Question: What jurisdiction, city, or county is the document associated with?
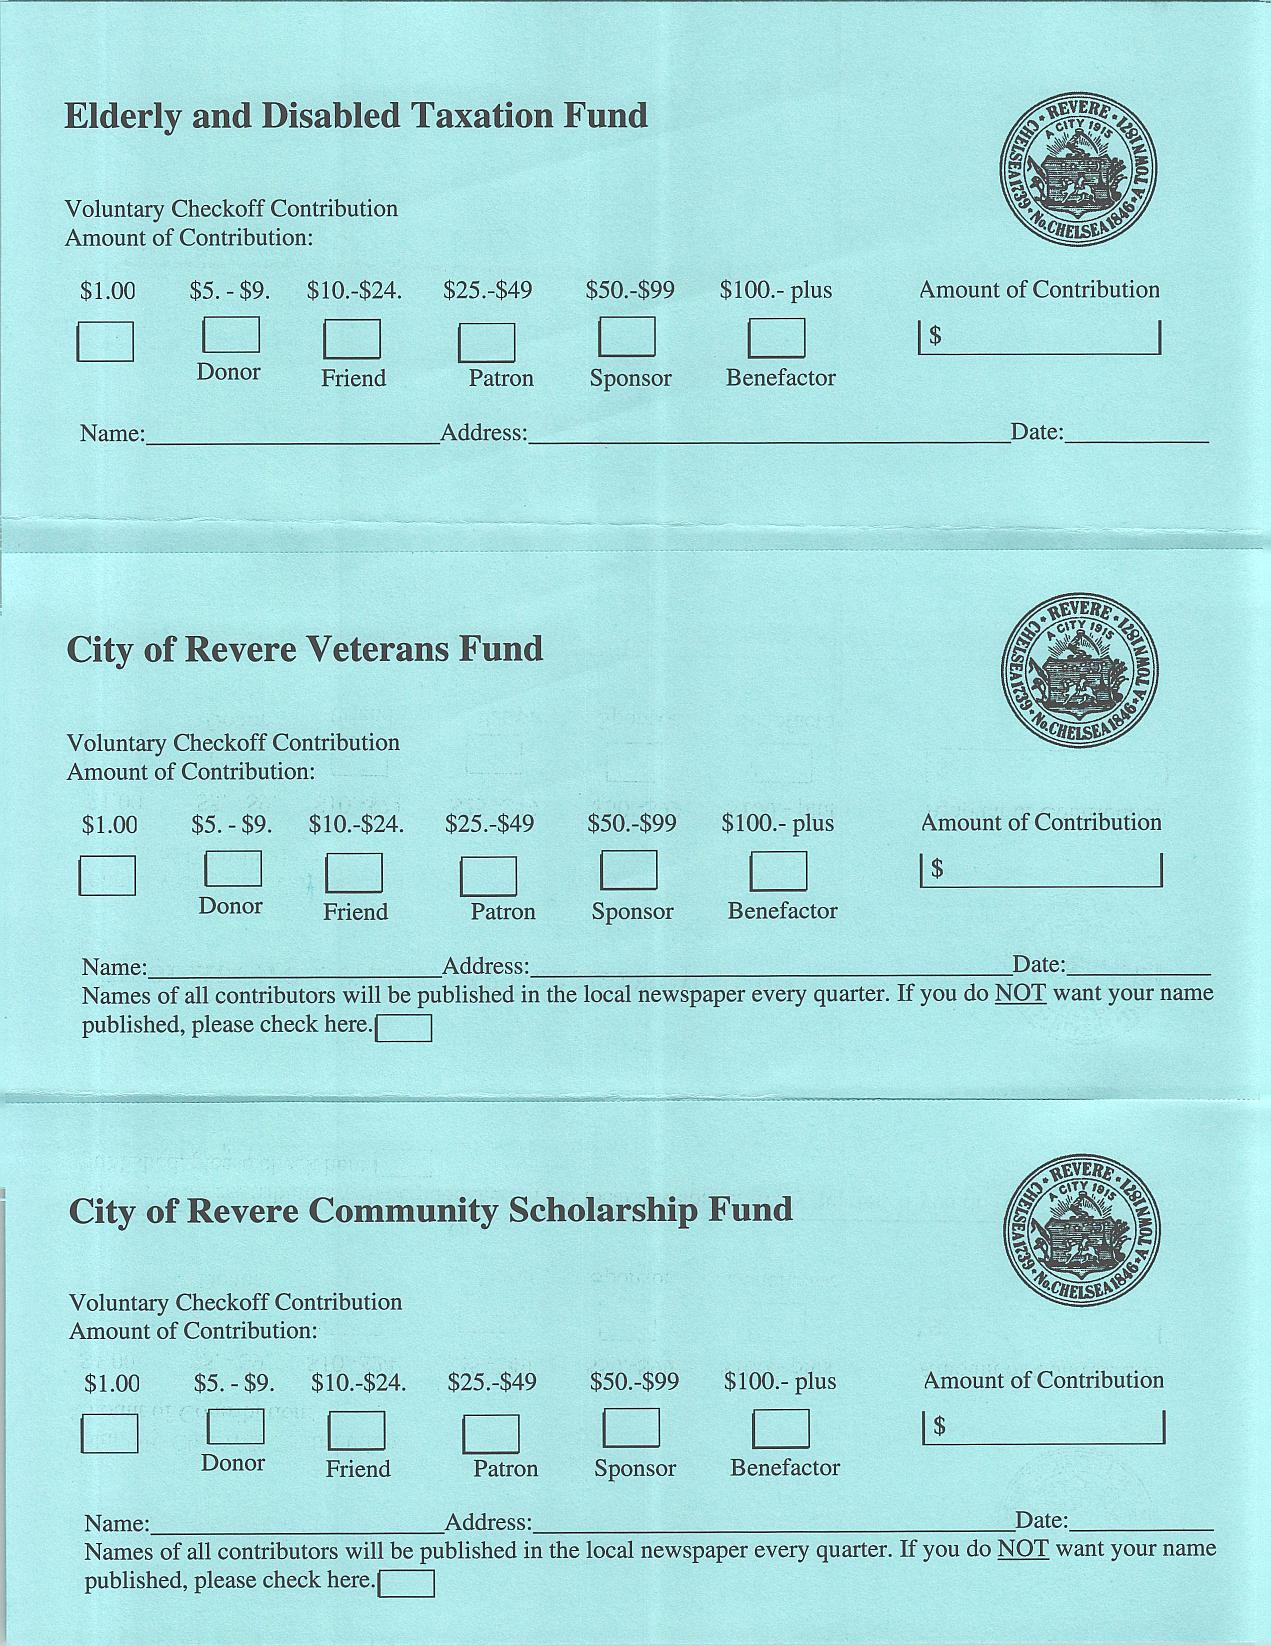
Answer: "City of Revere"